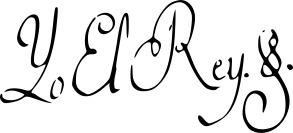
Signature of: charles iv of spain